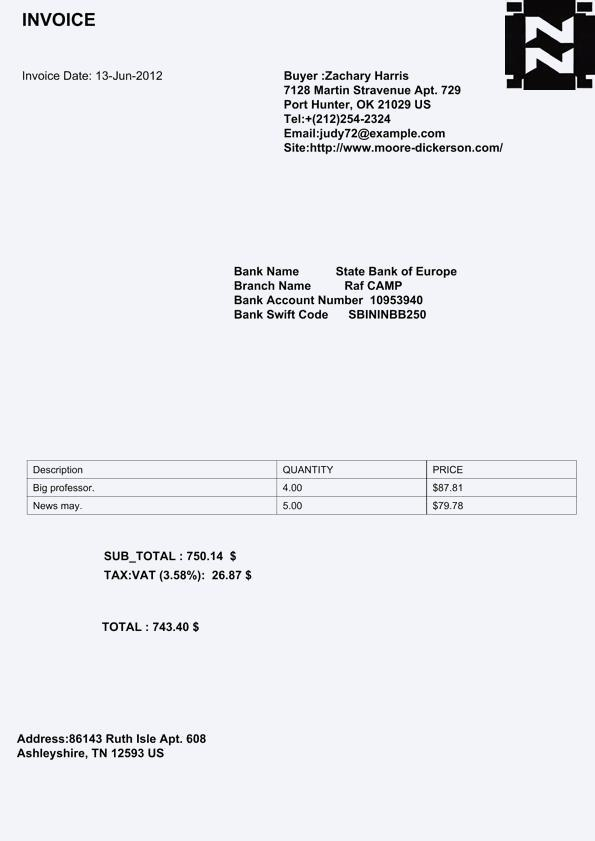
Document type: Invoice